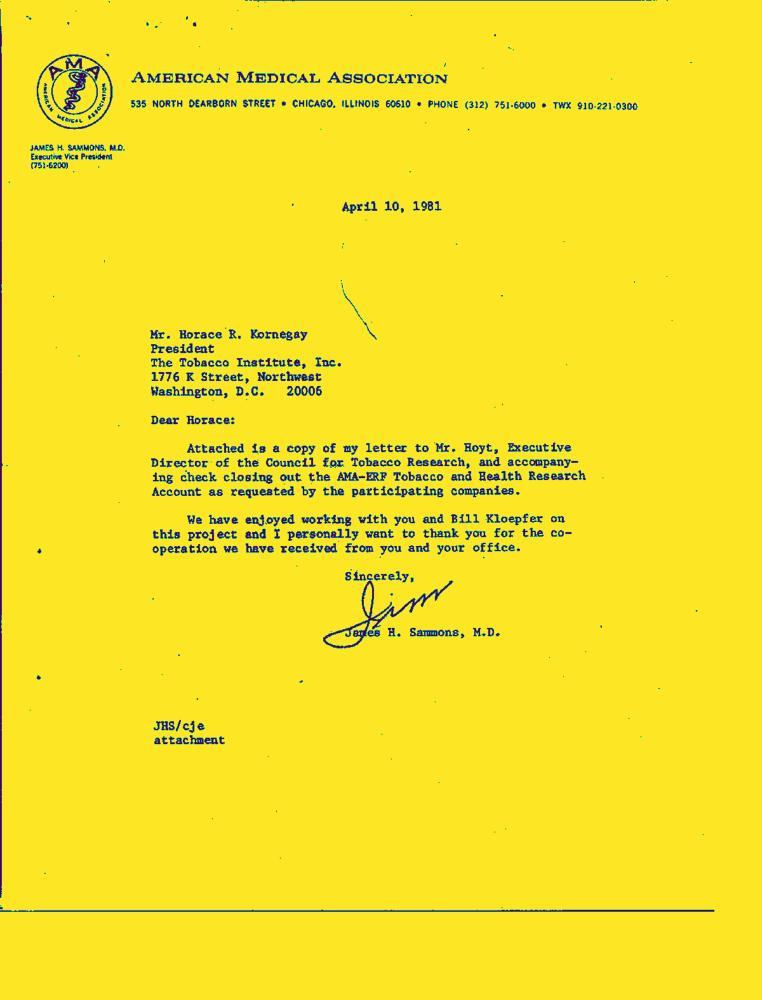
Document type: Letter-Doc